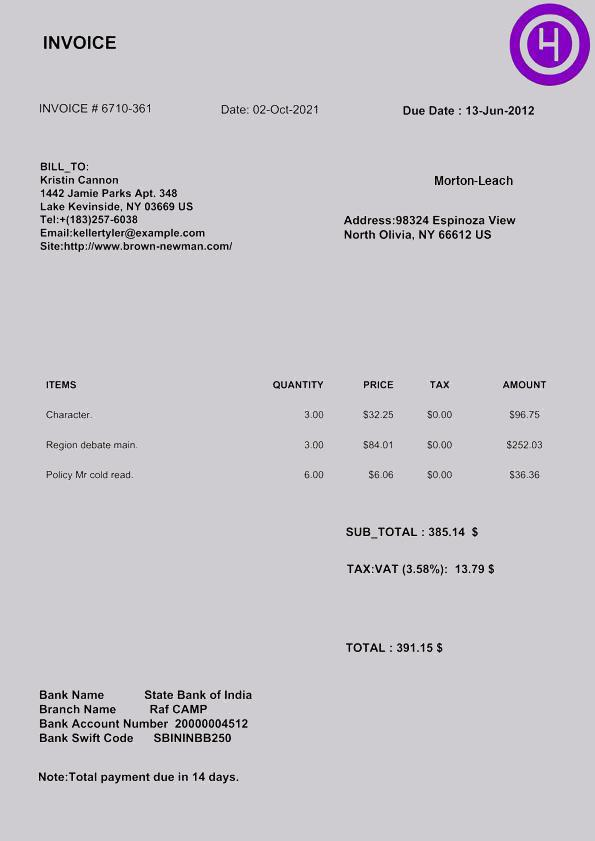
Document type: Invoice